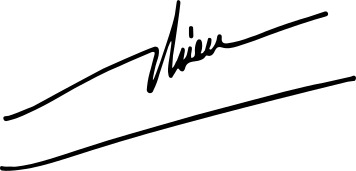
Signature of: nguyễn văn thiệu